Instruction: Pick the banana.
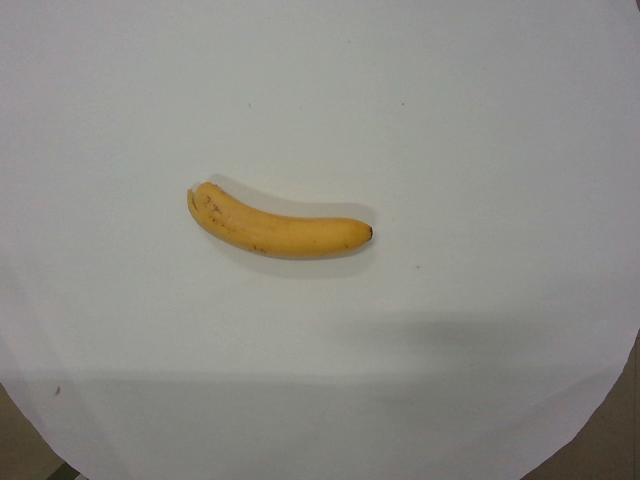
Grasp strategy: vertical